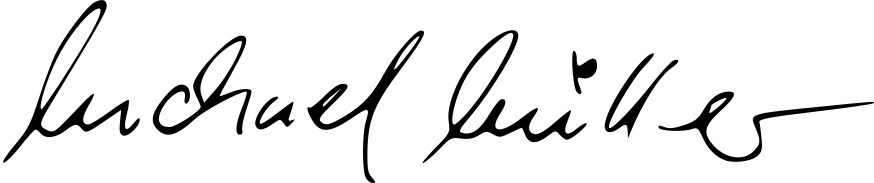
Signature of: michael müller